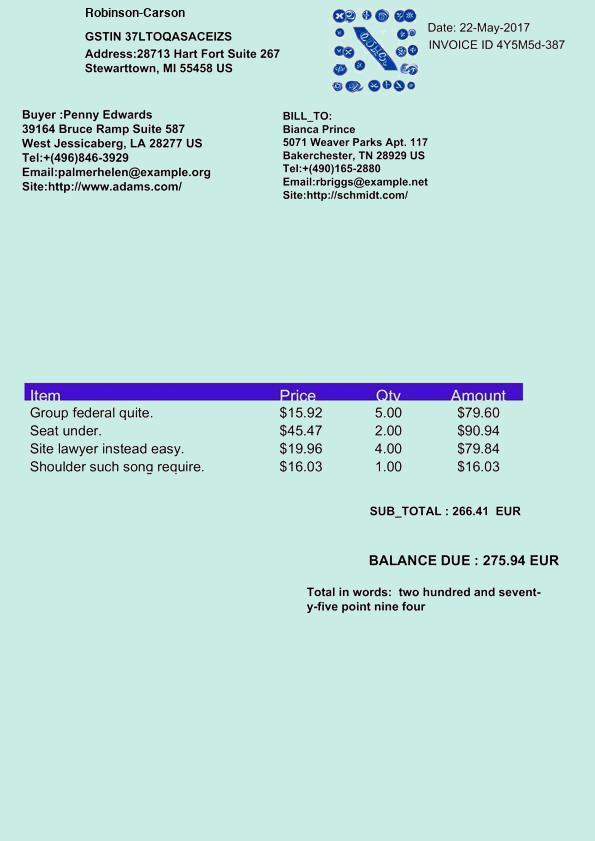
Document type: Invoice